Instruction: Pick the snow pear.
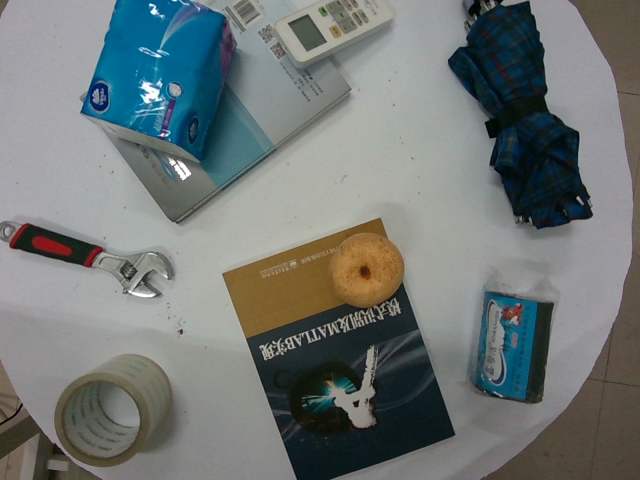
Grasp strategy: vertical